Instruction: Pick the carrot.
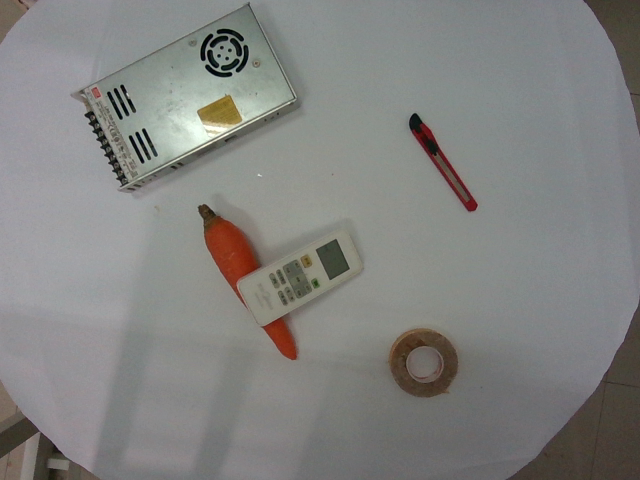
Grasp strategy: vertical